Question: How is the history relevant to the case?
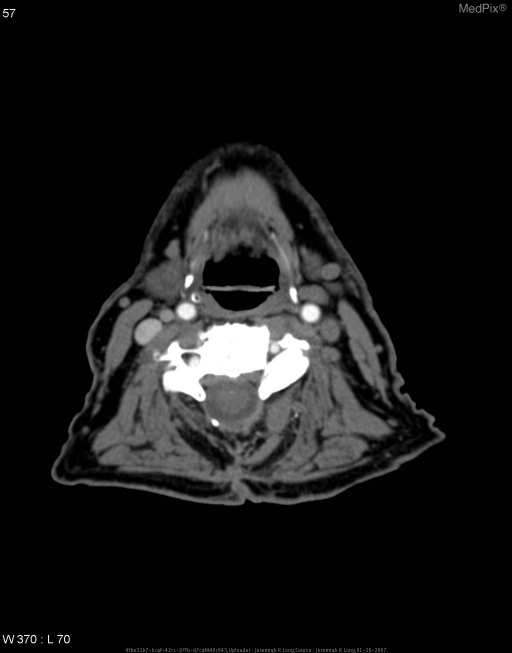
Answer: The patient's history of 84 year old male referred to otolaryngology clinic for a right tonsillar "mass." is key in understanding the case.